Question: How is the history relevant to the case?
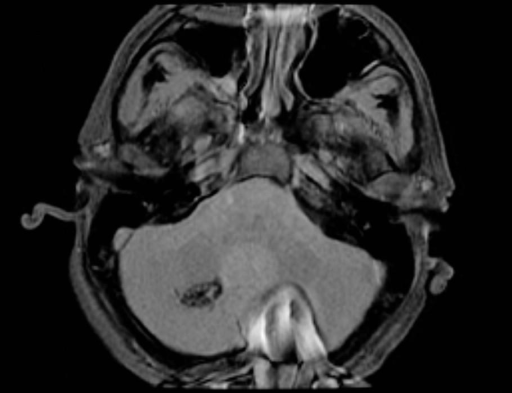
Answer: The patient's history of Not reported by author.

However, patient's with studies similar to the one presented for review here can present with headache or seizures is key in understanding the case.